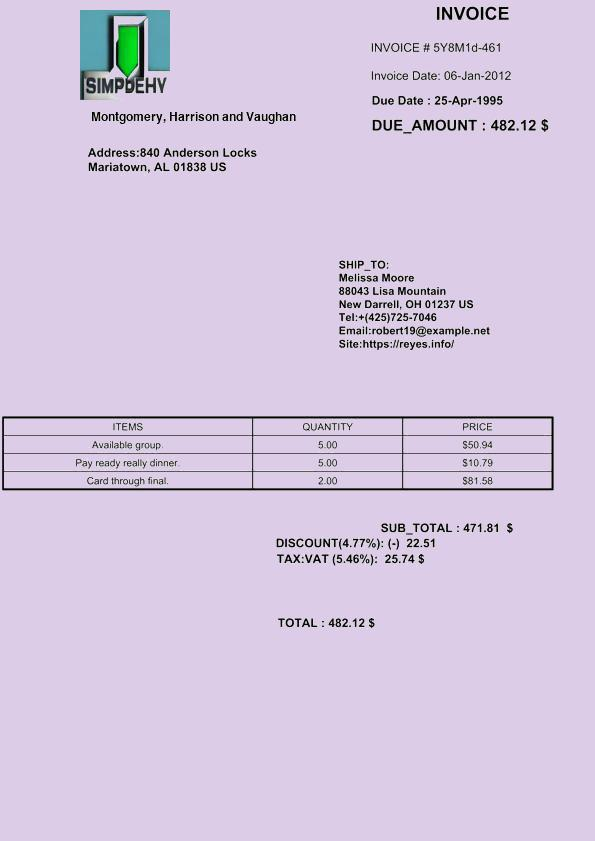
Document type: Invoice